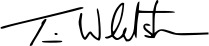
Signature of: tim whetstone